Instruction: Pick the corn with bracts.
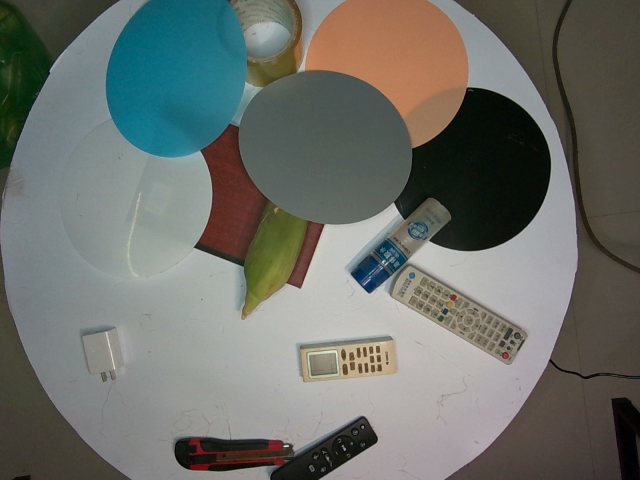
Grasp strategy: vertical